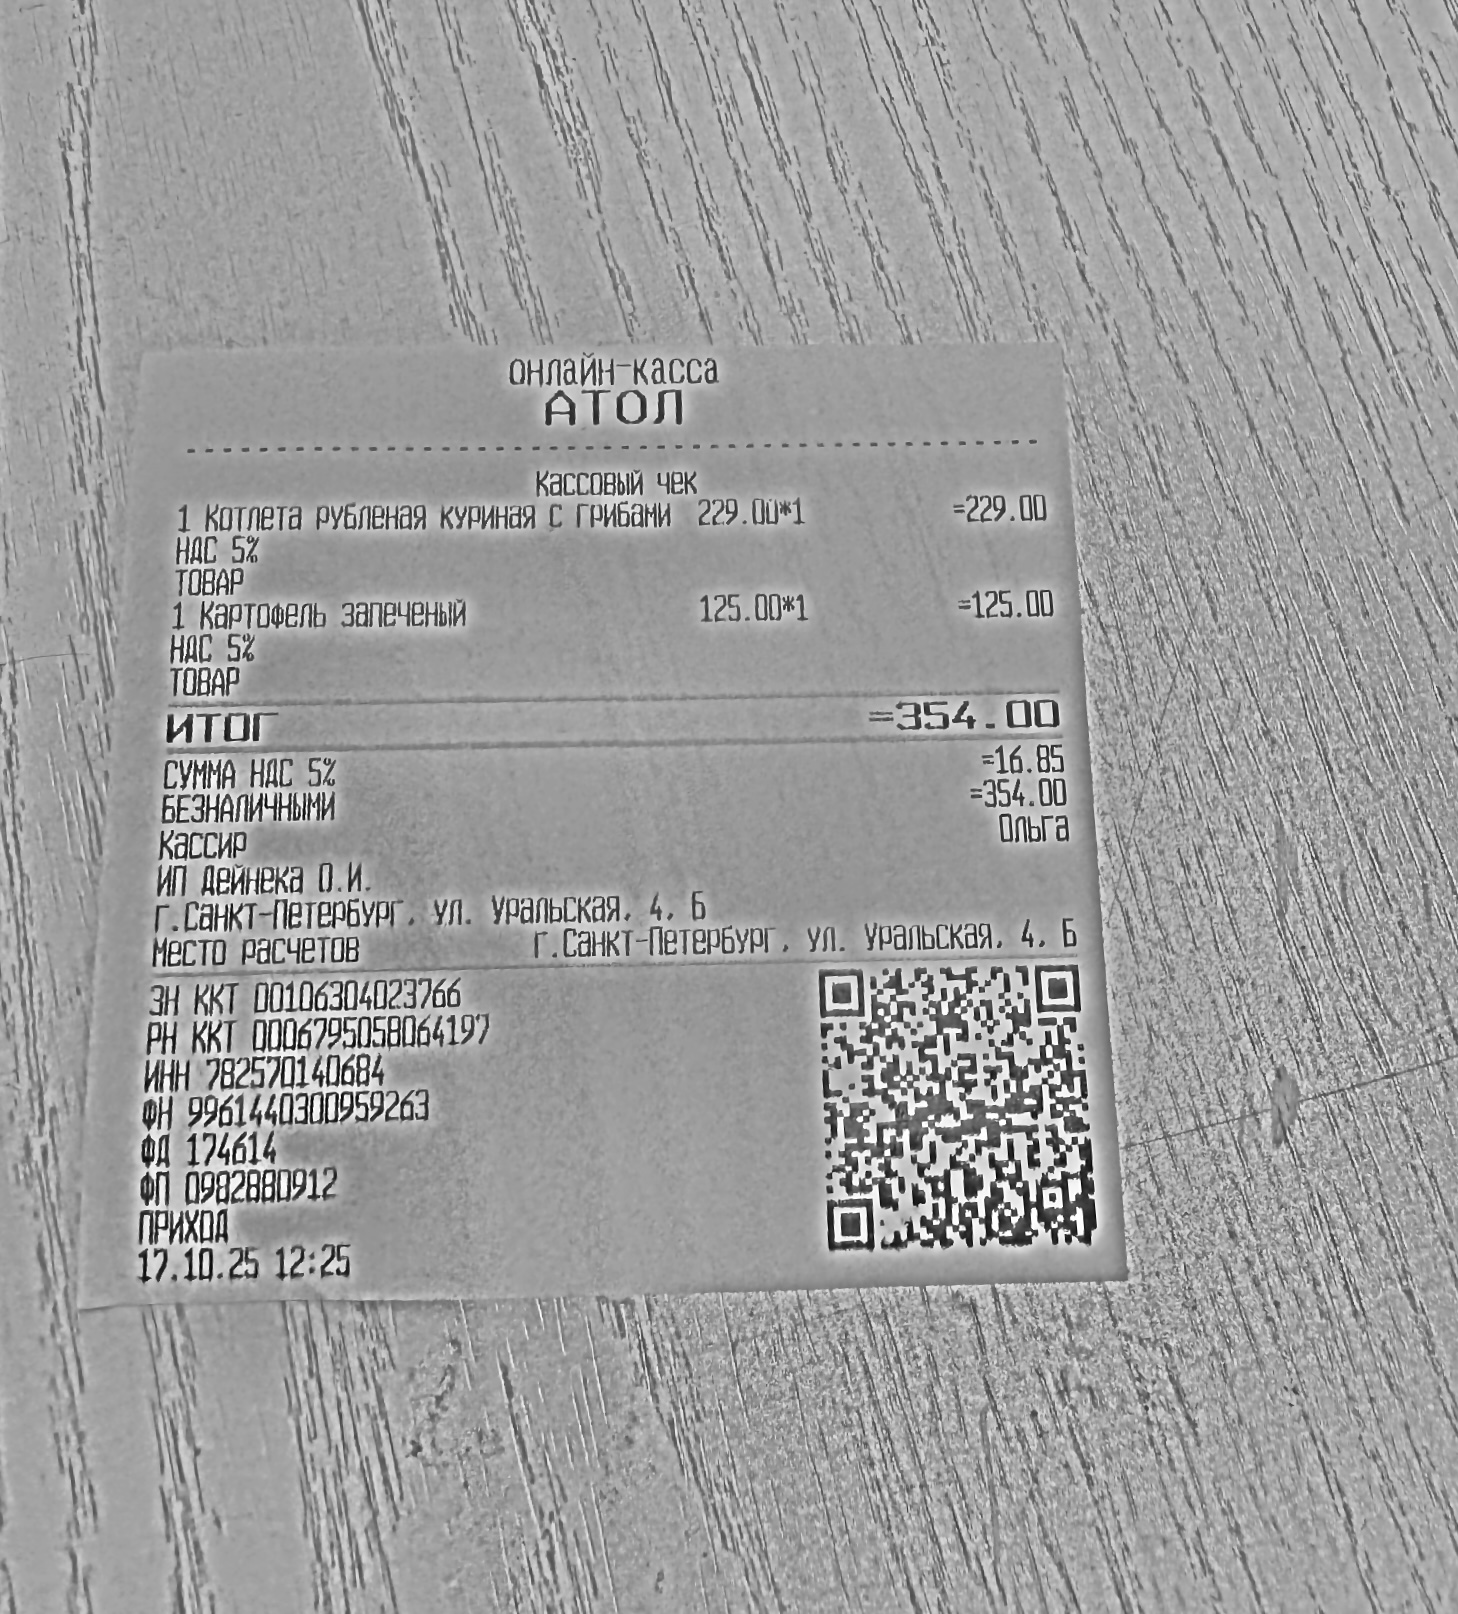
Продавец: ИП Дейнека О.И.
ИНН: 782570140684
Дата: 17.10.25
Товары: 1 Котлета рубленая куриная с грибами; 1 Картофель запеченый
Количество: 1; 1
Цена: 229.00; 125.00
Сумма: 229.00; 125.00
Итого: 354.00